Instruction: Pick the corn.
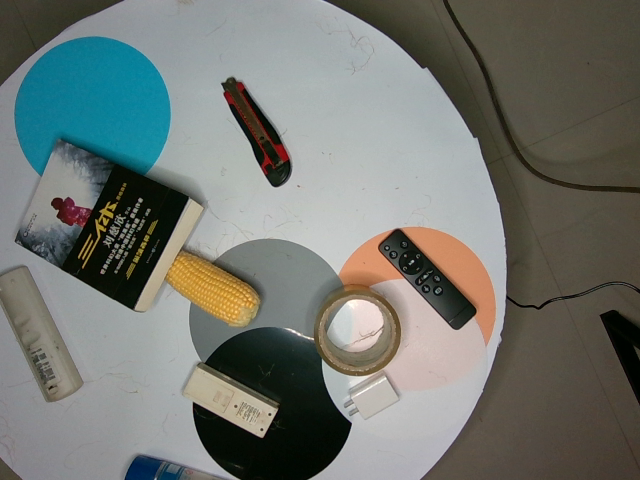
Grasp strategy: vertical